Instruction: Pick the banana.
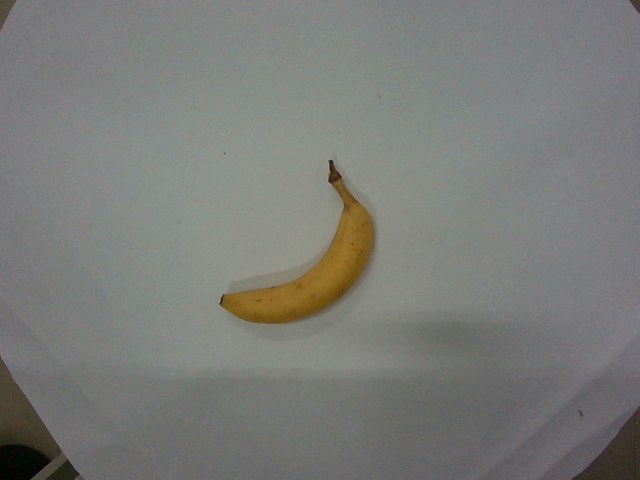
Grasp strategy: vertical